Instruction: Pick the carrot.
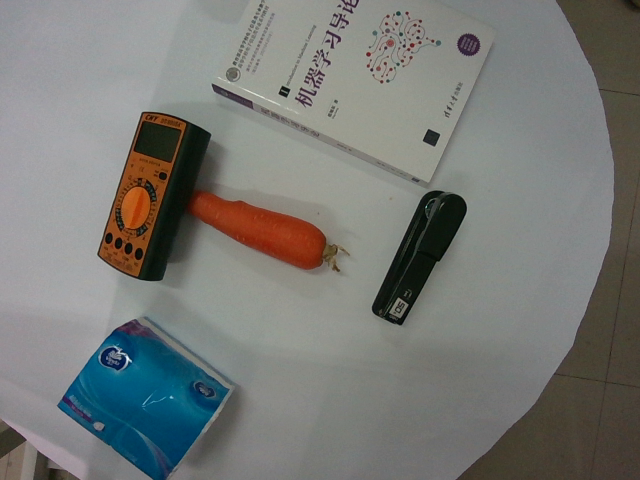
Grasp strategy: vertical